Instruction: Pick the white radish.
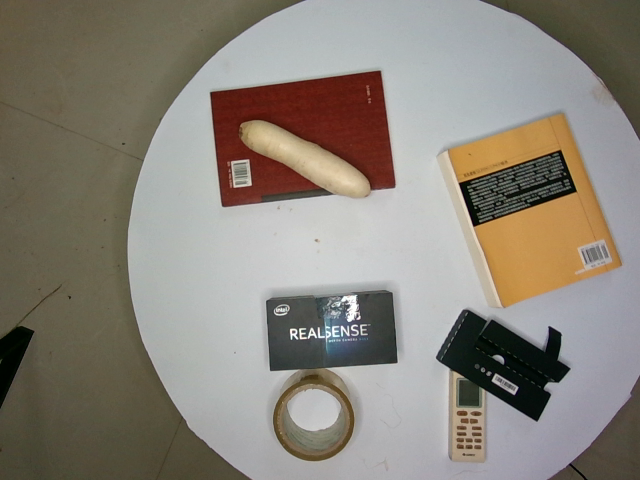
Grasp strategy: vertical